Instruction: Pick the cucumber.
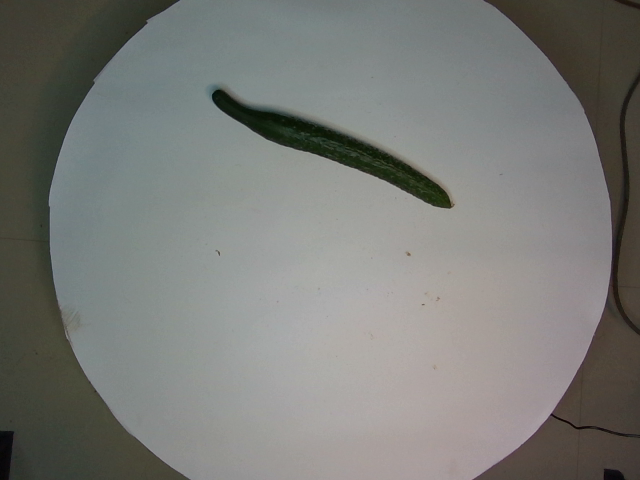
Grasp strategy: vertical